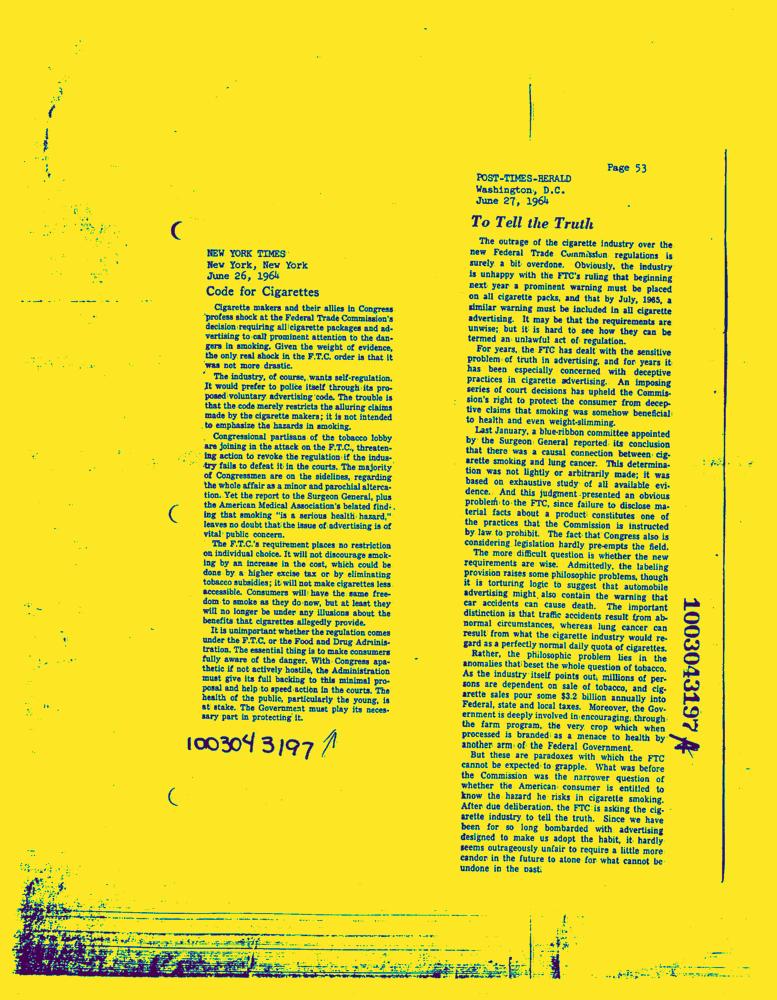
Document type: News-Article